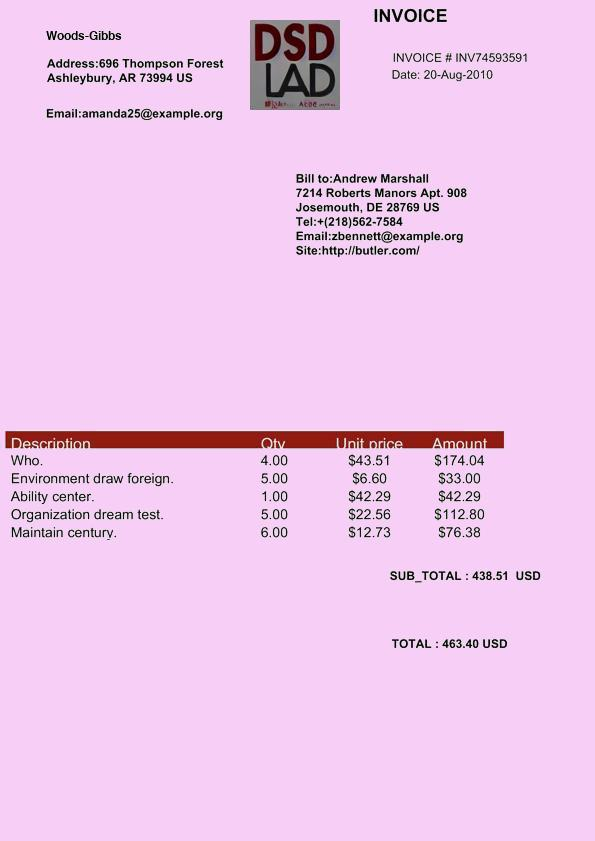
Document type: Invoice